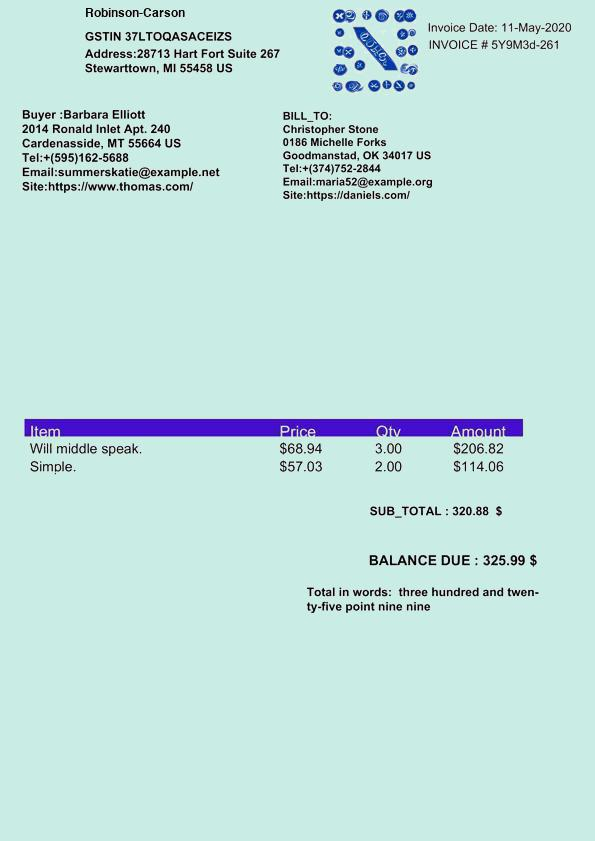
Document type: Invoice